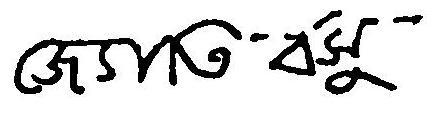
Signature of: jyoti basu